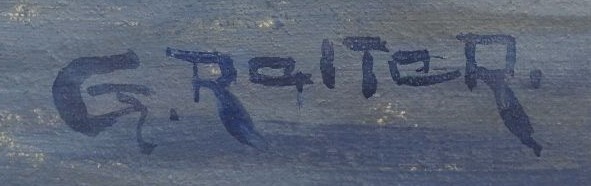
Signature of: gustav reiter